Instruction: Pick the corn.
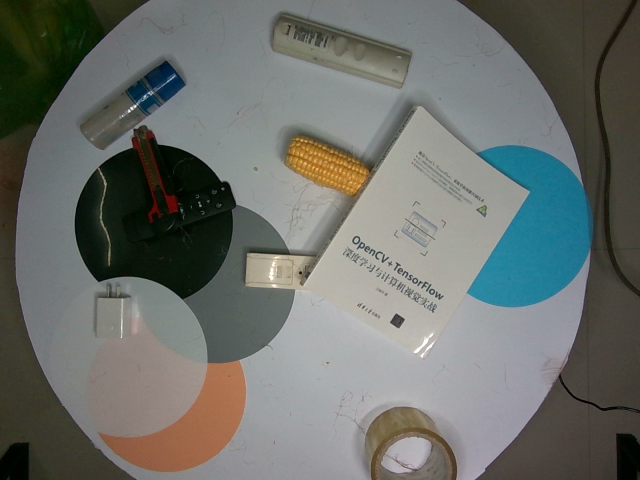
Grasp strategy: vertical